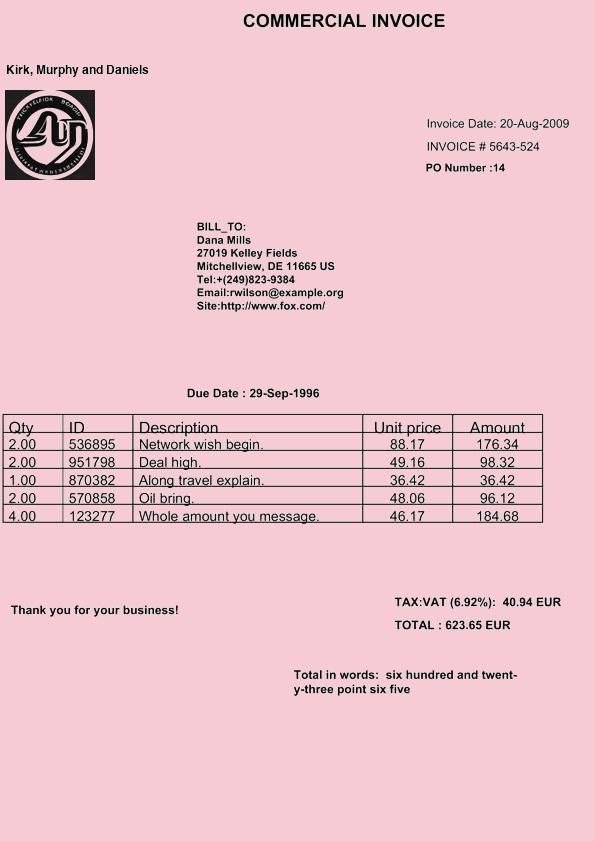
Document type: Invoice